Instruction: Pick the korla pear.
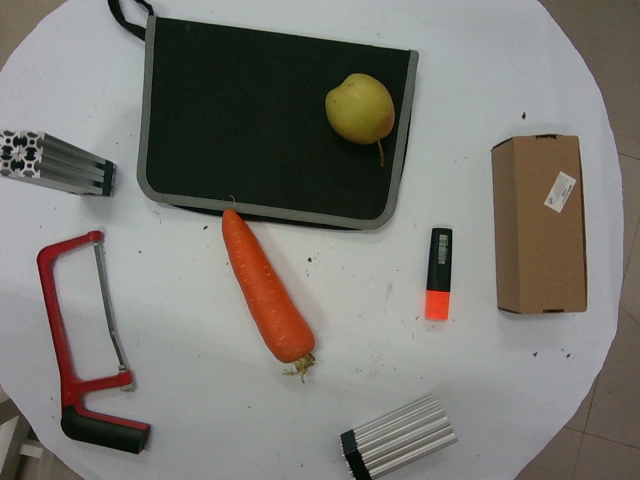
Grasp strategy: vertical